Question: What is the suspected problem?
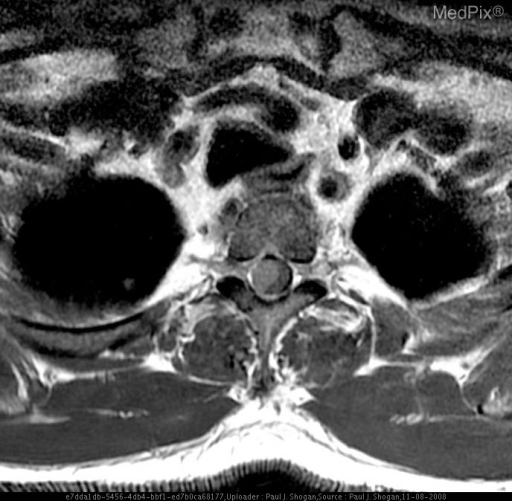
Answer: The findings suggest An intradural extramedullary mass is seen at the T2 level measuring 1.2 cm AP x 1.1 cm transverse x 1.7 cm craniocaudad. This mass causes mild compression and leftward shift of the spinal cord. Subtle hyperintense T2 signal abnormality is noted within the mass, and uniformly enhances following gadolinium DTPA. There is a no dural tail. The spinal cord is normal in signal. No neural foraminal extension is seen.. An intradural extramedullary mass is seen at the T2 level measuring 1.2 cm AP x 1.1 cm transverse x 1.7 cm craniocaudad. This mass causes mild compression and leftward shift of the spinal cord. Subtle hyperintense T2 signal abnormality is noted within the mass, and uniformly enhances following gadolinium DTPA. There is a no dural tail. The spinal cord is normal in signal. No neural foraminal extension is seen.. The patient might have a history of 56 yo male with 24 month history of gradually worsening upper back pain..